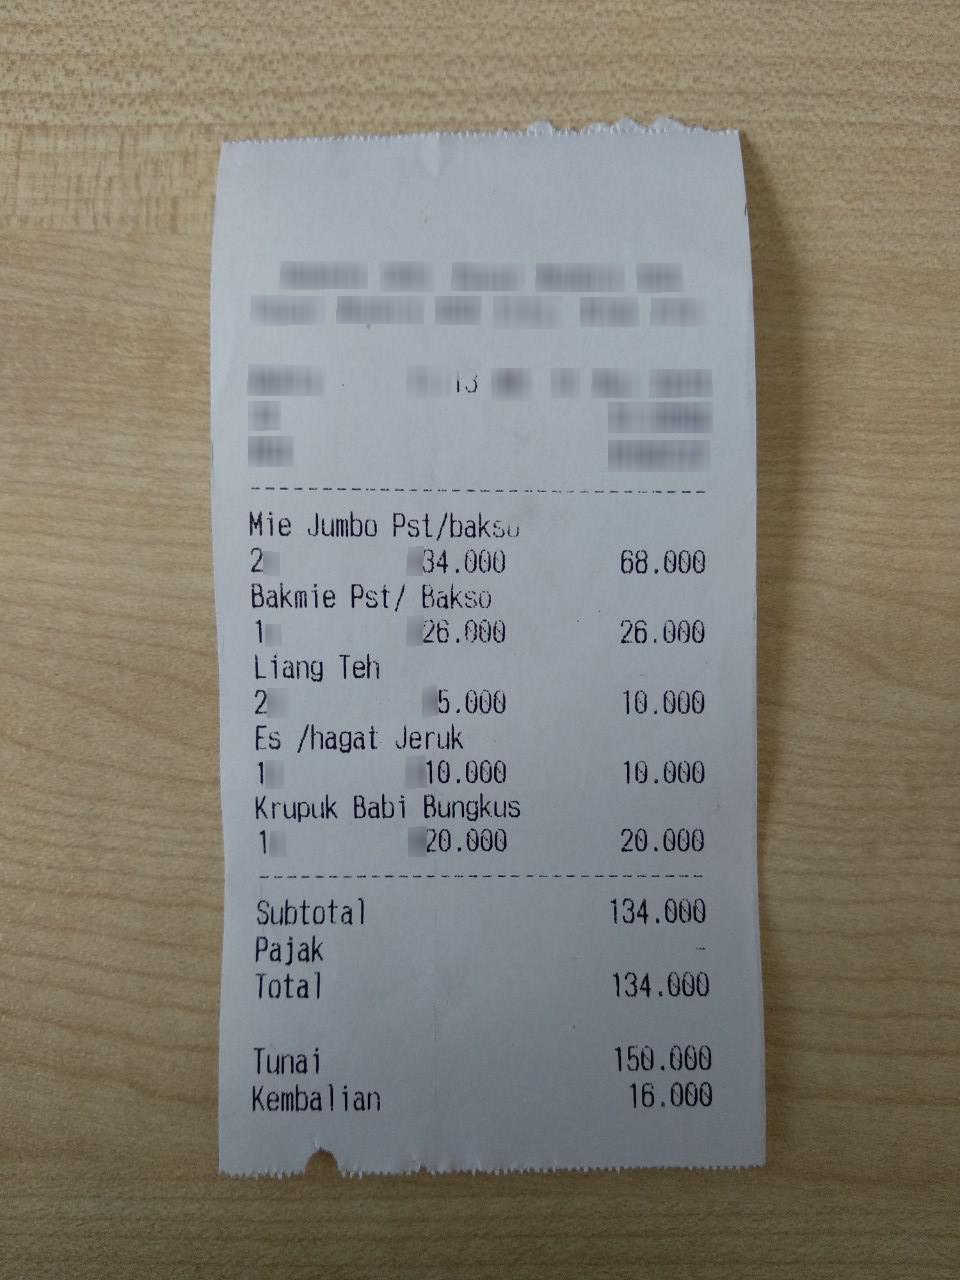
Number of items: 5
Subtotal: 134.000
Tax: -
Total: 134.000
OCR text regions:
text: Mie
text: Jumbo
text: Pst/bakso
text: 2
text: 34.000
text: 68.000
text: Bakmie
text: Pst/
text: Bakso
text: 1
text: 26.000
text: 26.000
text: Liang
text: Teh
text: 2
text: 5.000
text: 10.000
text: Es
text: /hagat
text: Jeruk
text: 1
text: 10.000
text: 10.000
text: Krupuk
text: Babi
text: Bungkus
text: 1
text: 20.000
text: 20.000
text: Subtotal
text: 134.000
text: Pajak
text: -
text: Total
text: 134.000
text: Tunai
text: 150.000
text: Kembalian
text: 16.000